Question: In what way does the history help explain the case?
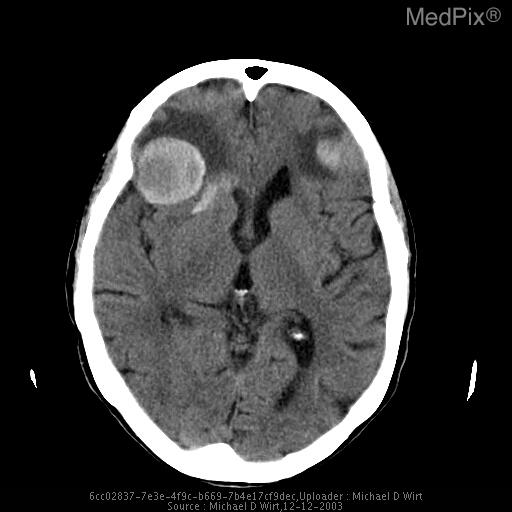
Answer: The patient's history of The patient is a 79-year-old woman who presented with a two-day history of left lower extremity weakness associated with loss of proprioception, and vomiting after falling and striking the back of her head.  The patient's past medical history is significant for multiple medical problems, including recent seizures. is key in understanding the case.